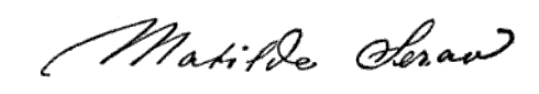
Signature of: matilde serao